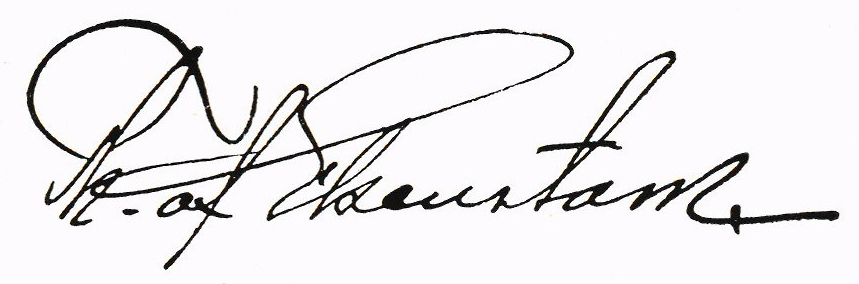
Signature of: theodor af ekenstam